Question: What is the estimated tax bill amount according to the document?
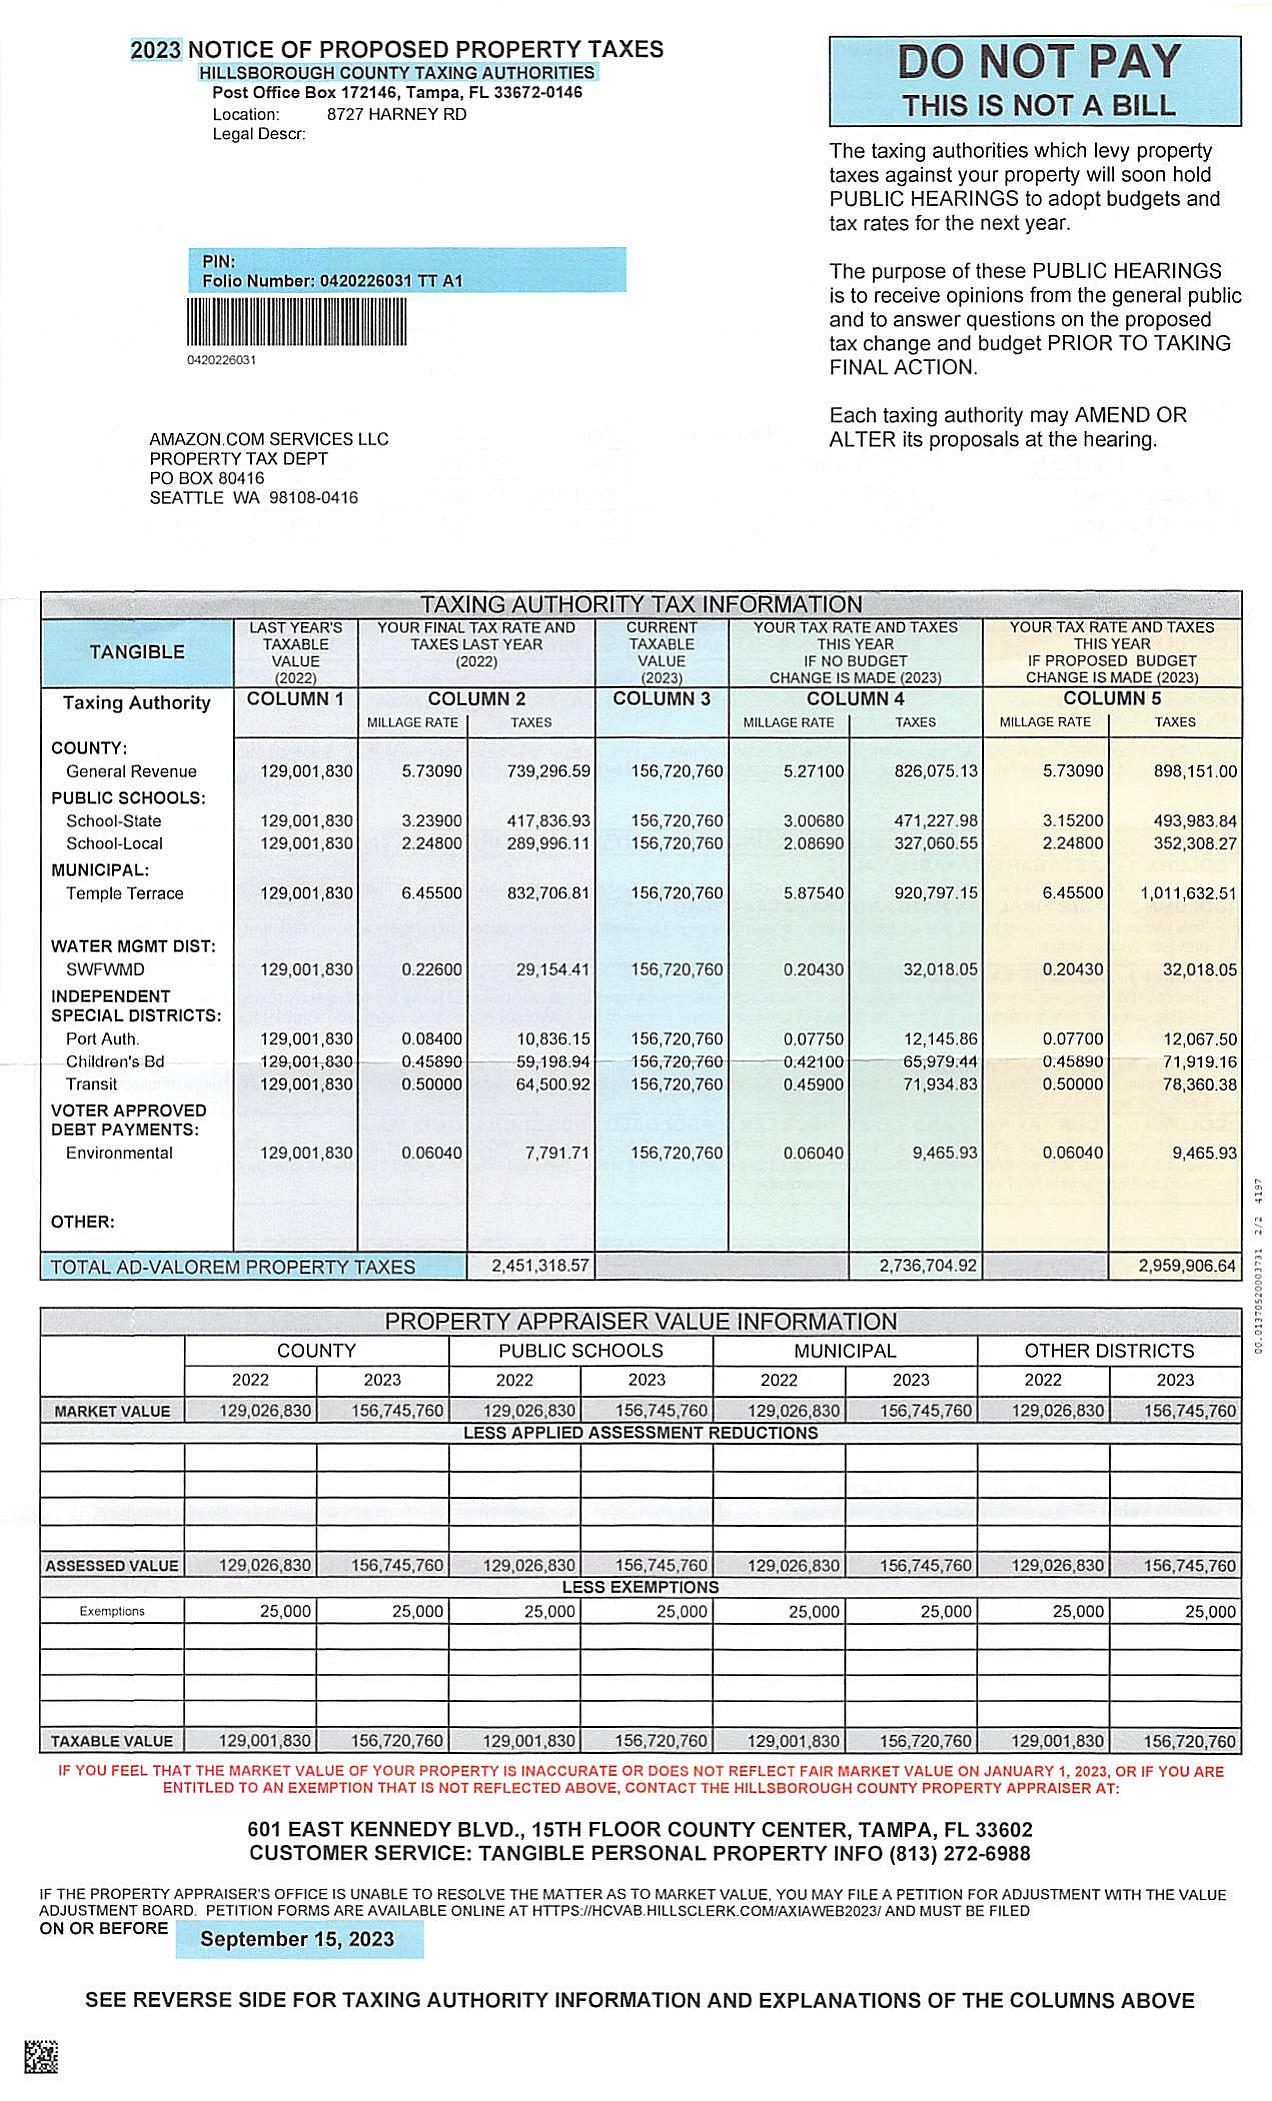
Answer: "2,959,906.54"